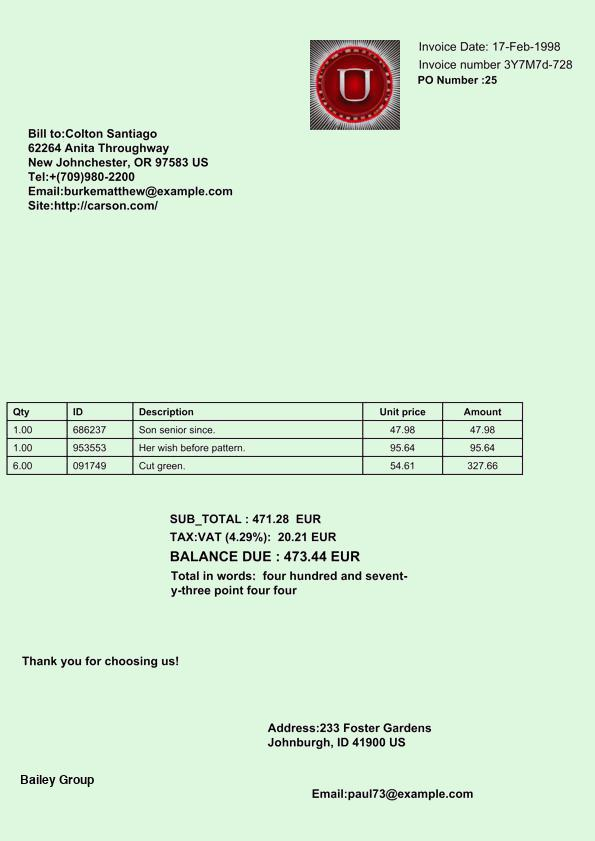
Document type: Invoice